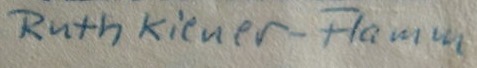
Signature of: ruth kiener flamm